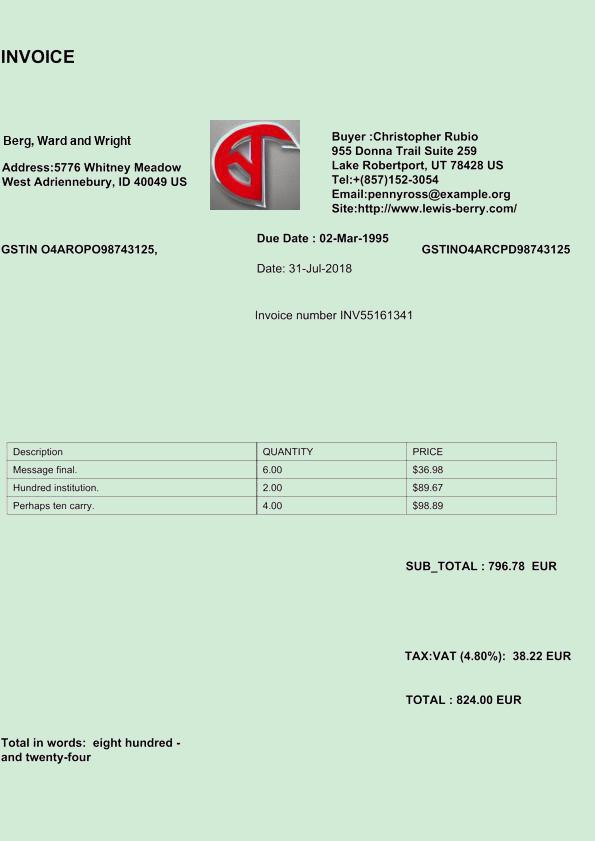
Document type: Invoice